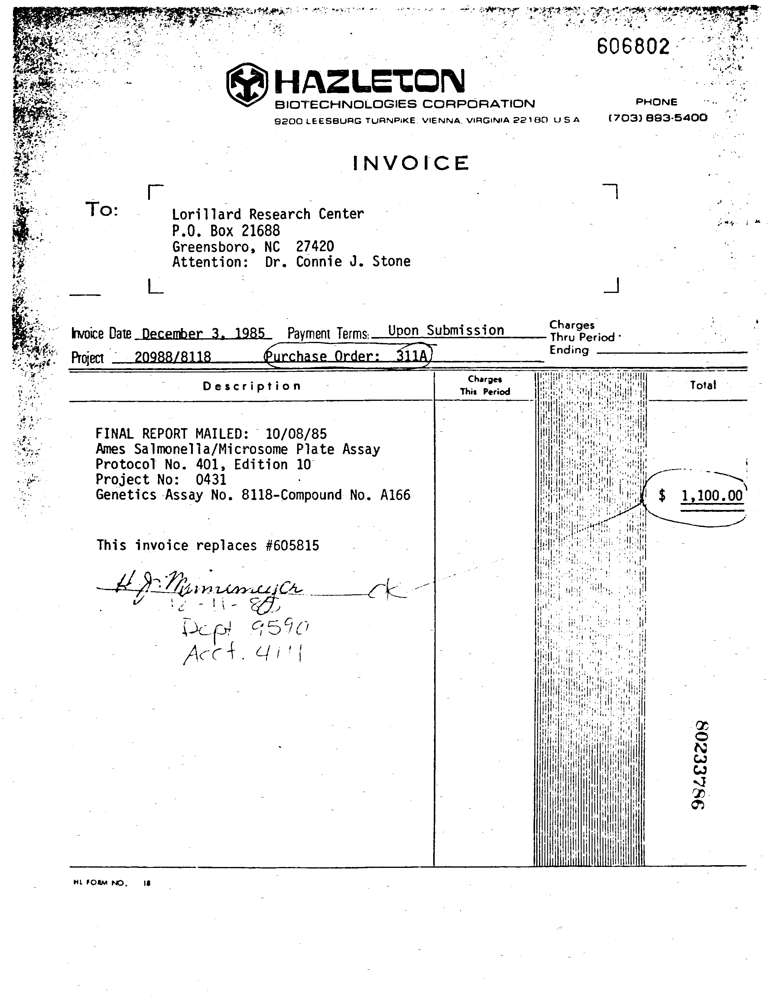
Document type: Invoice